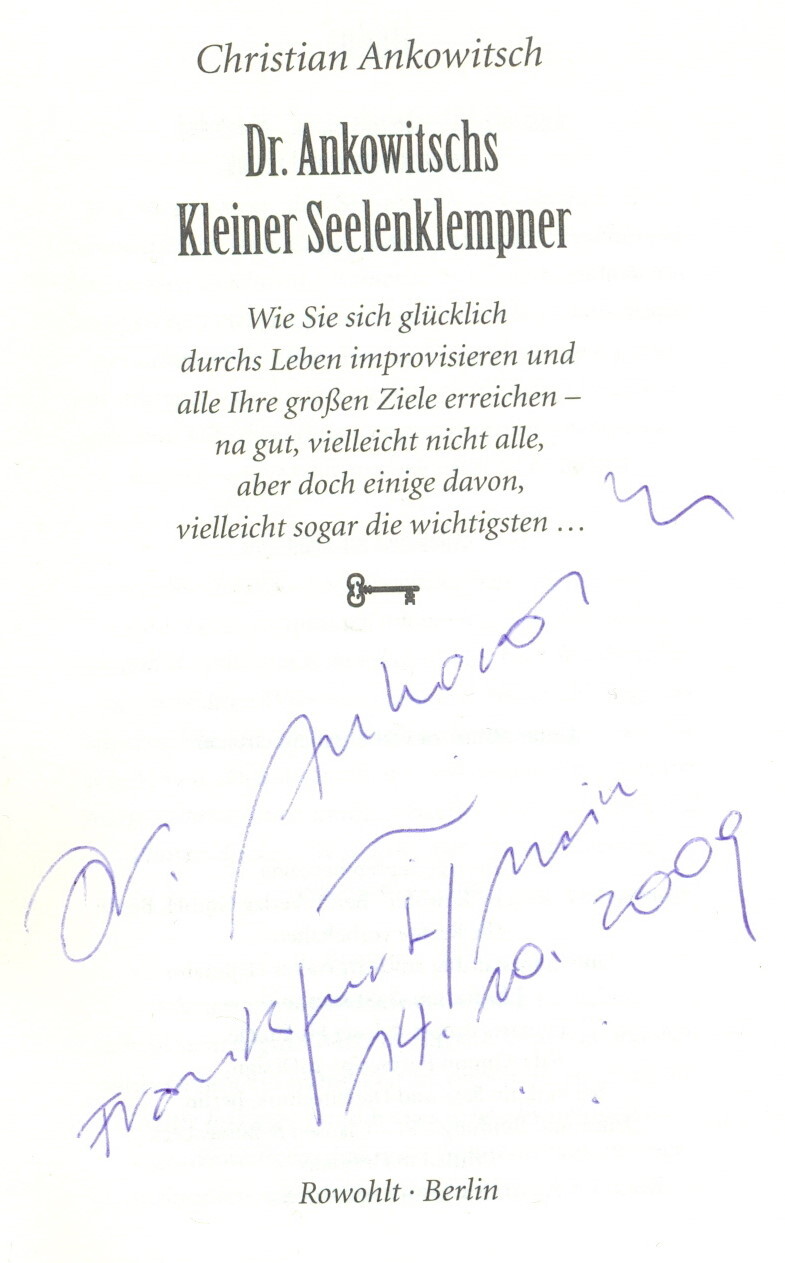
Signature of: christian ankowitsch